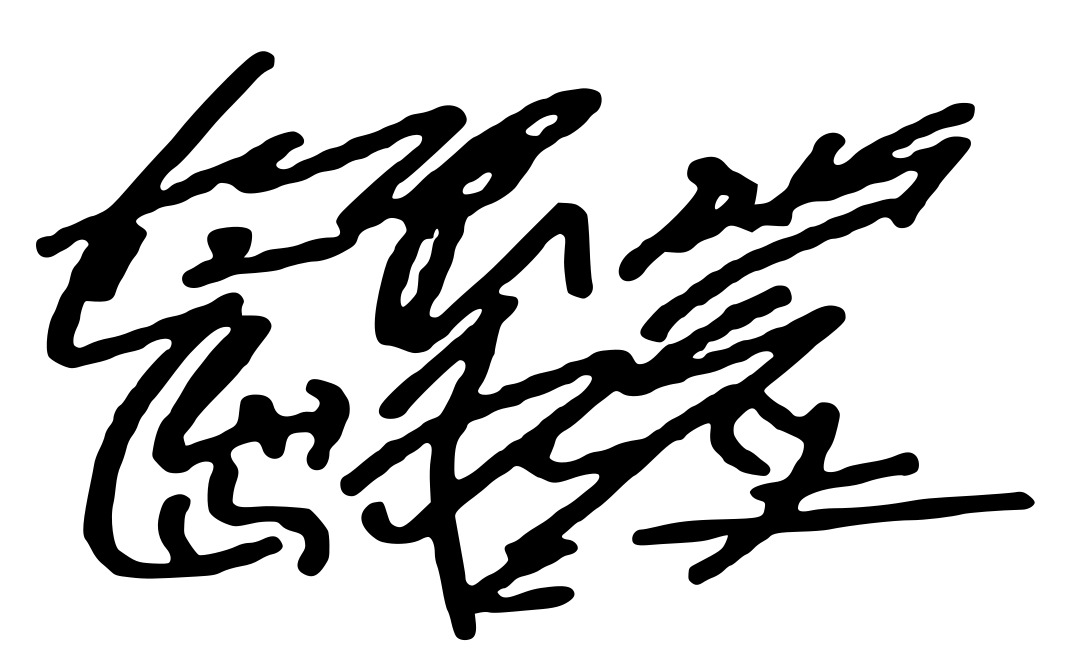
Signature of: tomoyuki tanaka